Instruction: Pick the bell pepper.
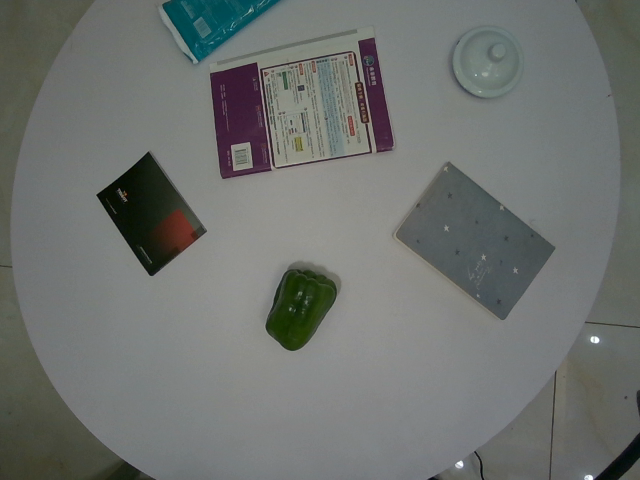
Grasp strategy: vertical